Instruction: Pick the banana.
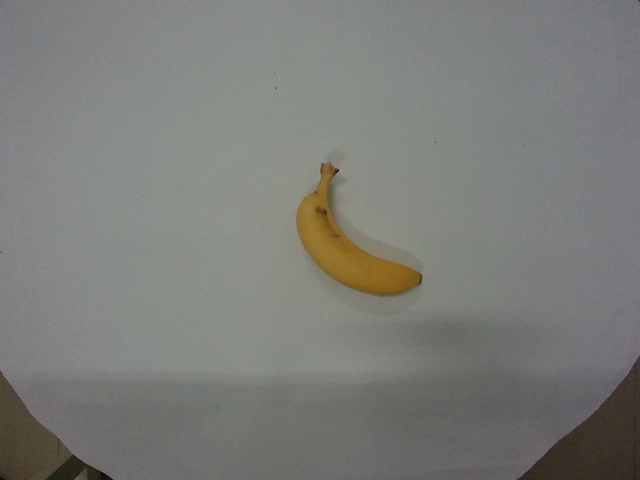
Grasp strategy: vertical